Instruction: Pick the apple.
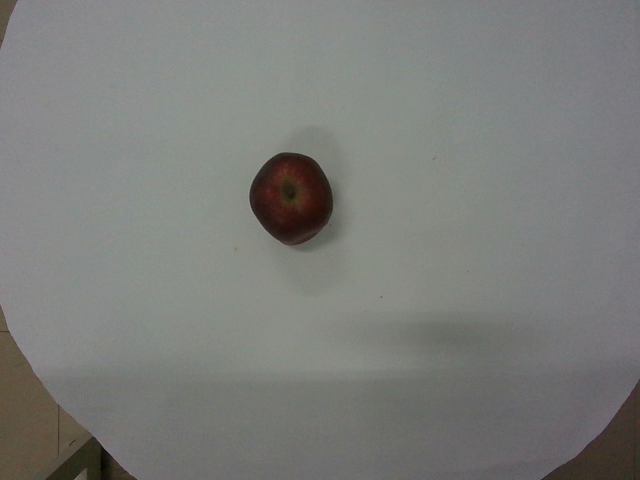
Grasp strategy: vertical